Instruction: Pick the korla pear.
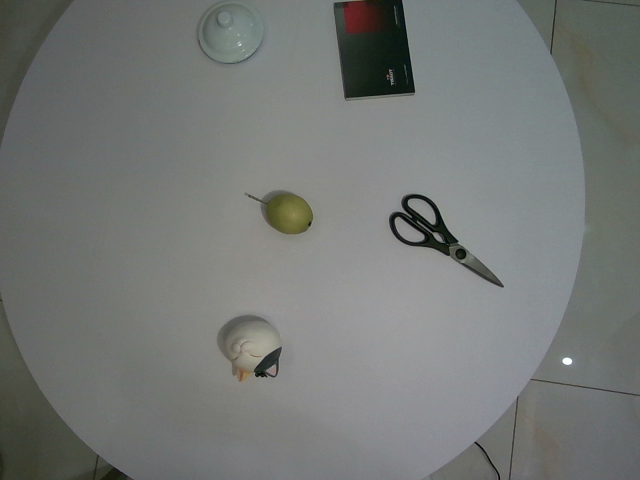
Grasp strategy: vertical